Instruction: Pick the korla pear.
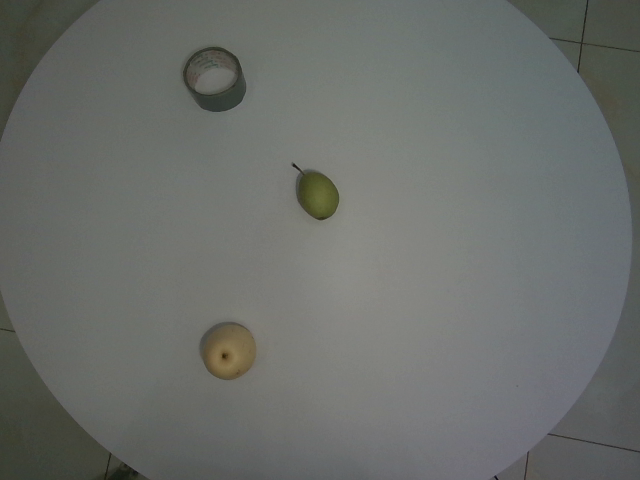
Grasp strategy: vertical